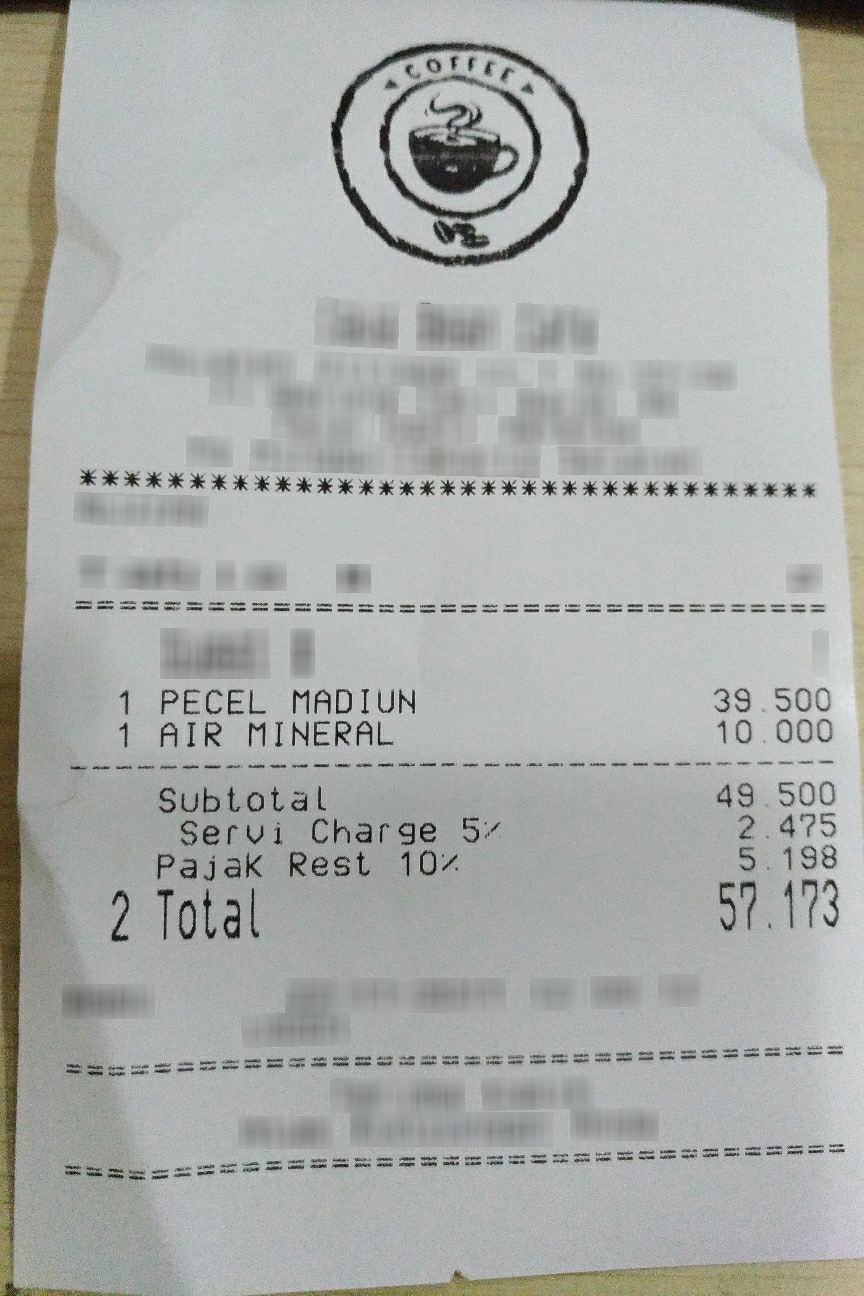
Number of items: 2
Subtotal: 49.500
Service charge: 2.475
Tax: 5.198
Total: 57.173
OCR text regions:
text: 1
text: PECEL
text: MADIUN
text: 39.500
text: 1
text: AIR
text: MINERAL
text: 10.000
text: Subtotal
text: 49.500
text: Servi
text: Charge
text: 57
text: 2.475
text: Pajak
text: Rest
text: 10%
text: 5.198
text: Total
text: 57.173
text: 2